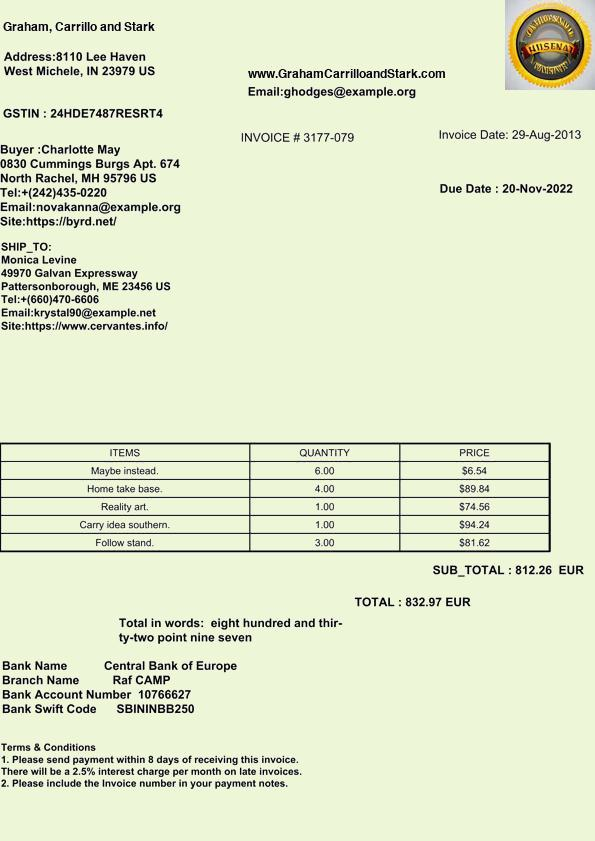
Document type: Invoice